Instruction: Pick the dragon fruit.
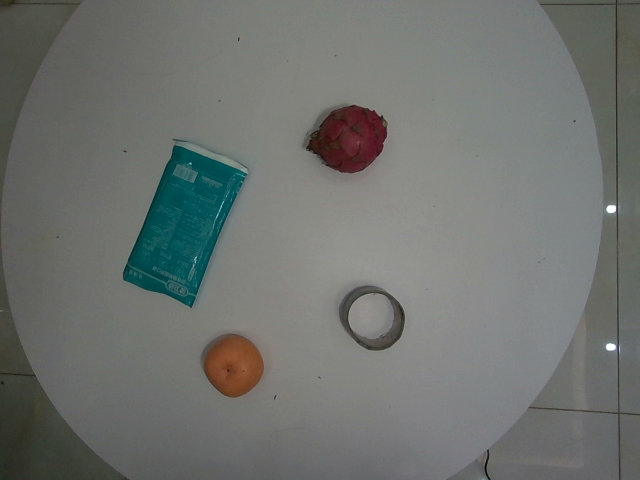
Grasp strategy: vertical